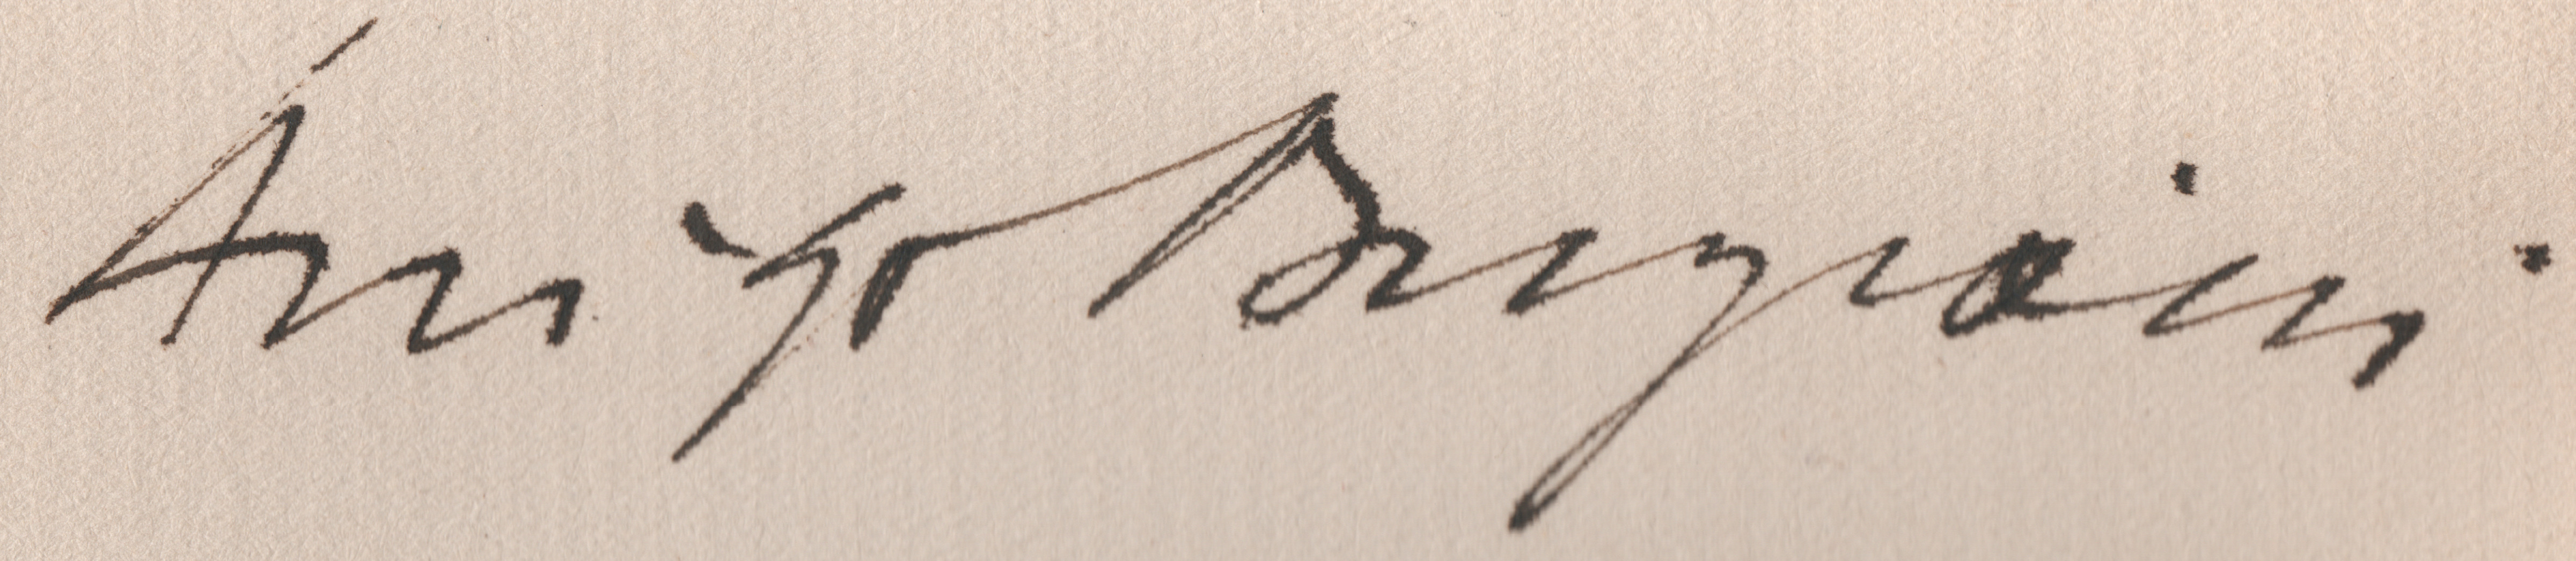
Signature of: q19984609